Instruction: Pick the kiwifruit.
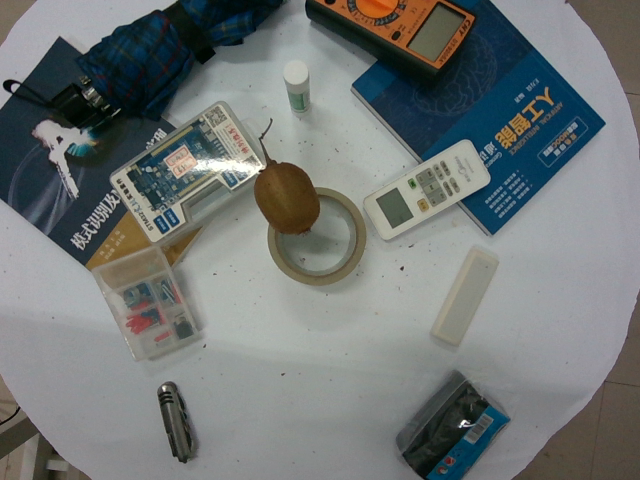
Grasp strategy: vertical